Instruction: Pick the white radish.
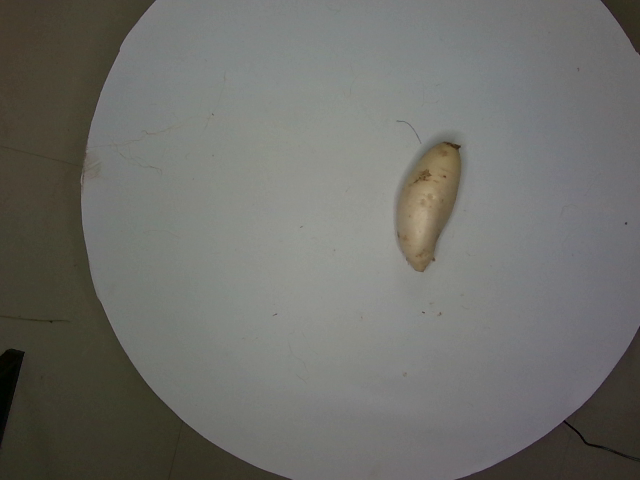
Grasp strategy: vertical